Question: What jurisdiction, city, or county is the document associated with?
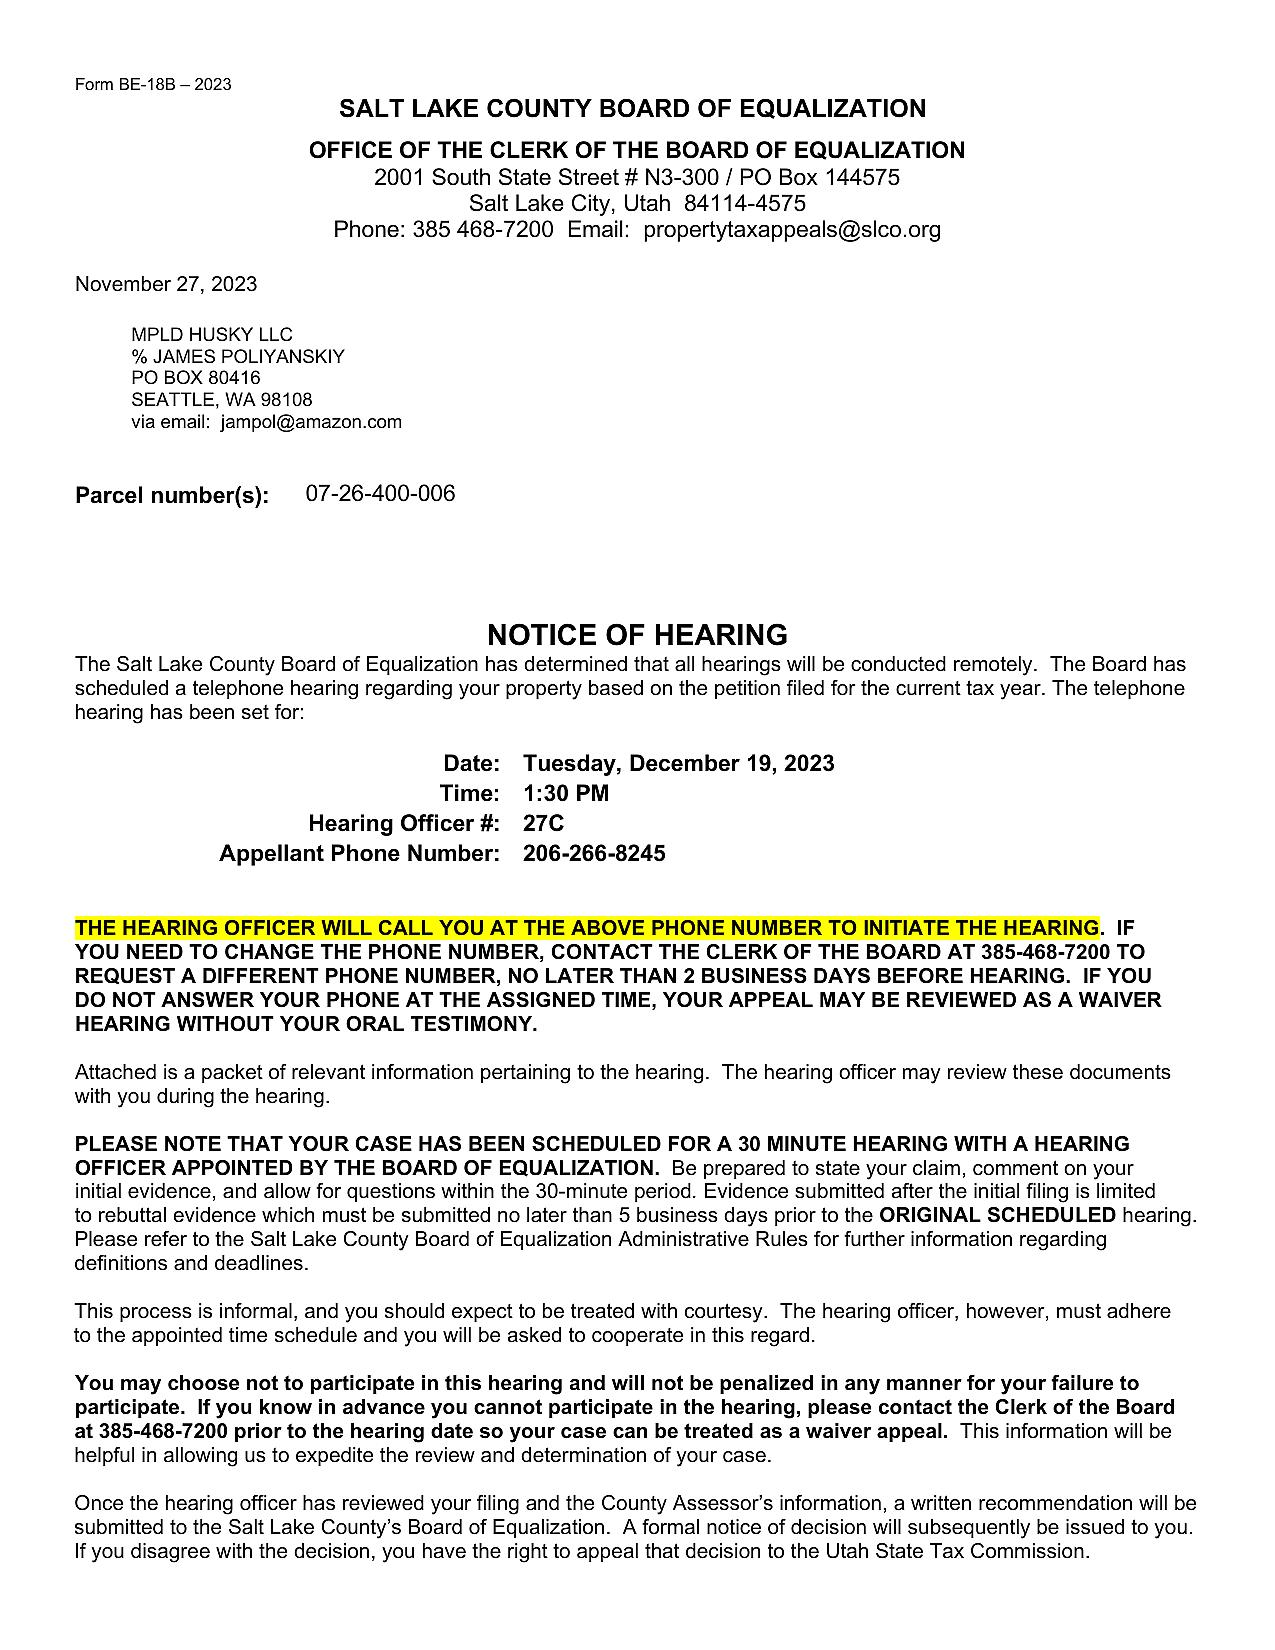
Answer: "Salt Lake County"